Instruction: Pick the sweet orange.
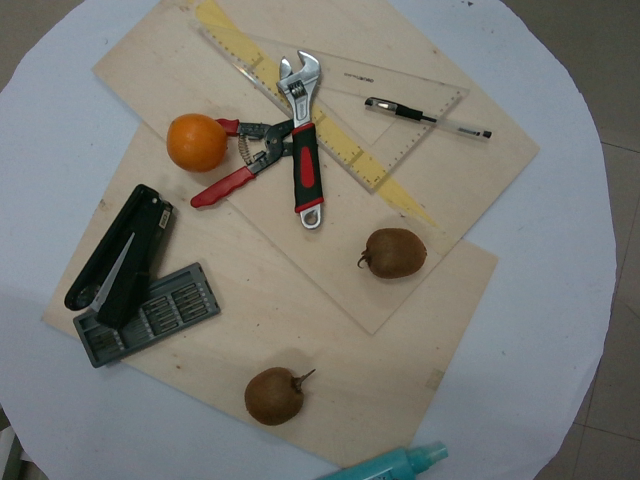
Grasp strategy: vertical